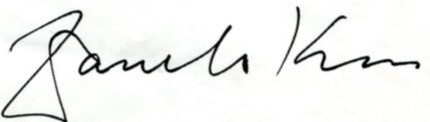
Signature of: danilo kiš